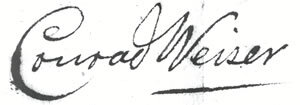
Signature of: conrad weiser